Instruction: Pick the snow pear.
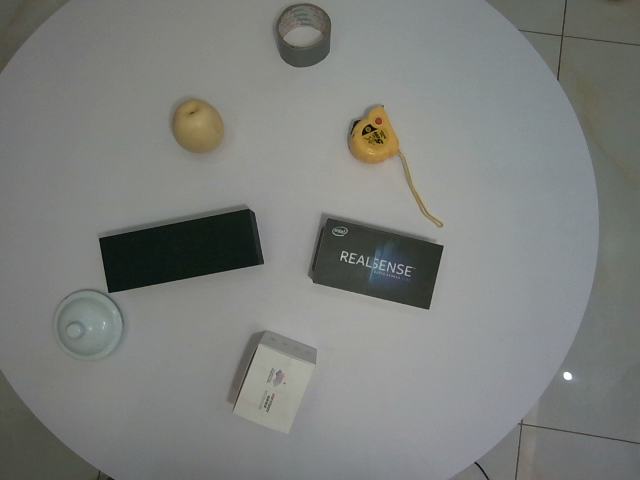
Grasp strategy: vertical